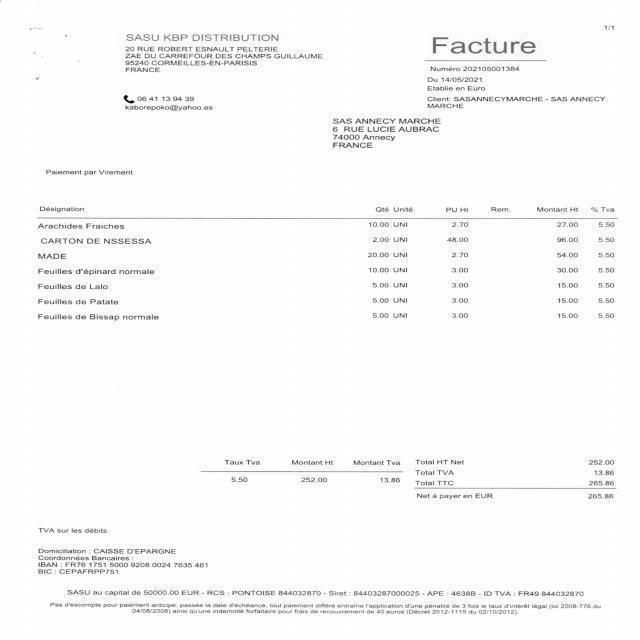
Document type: Invoice